Question: What is the name of the tenant mentioned in the document?
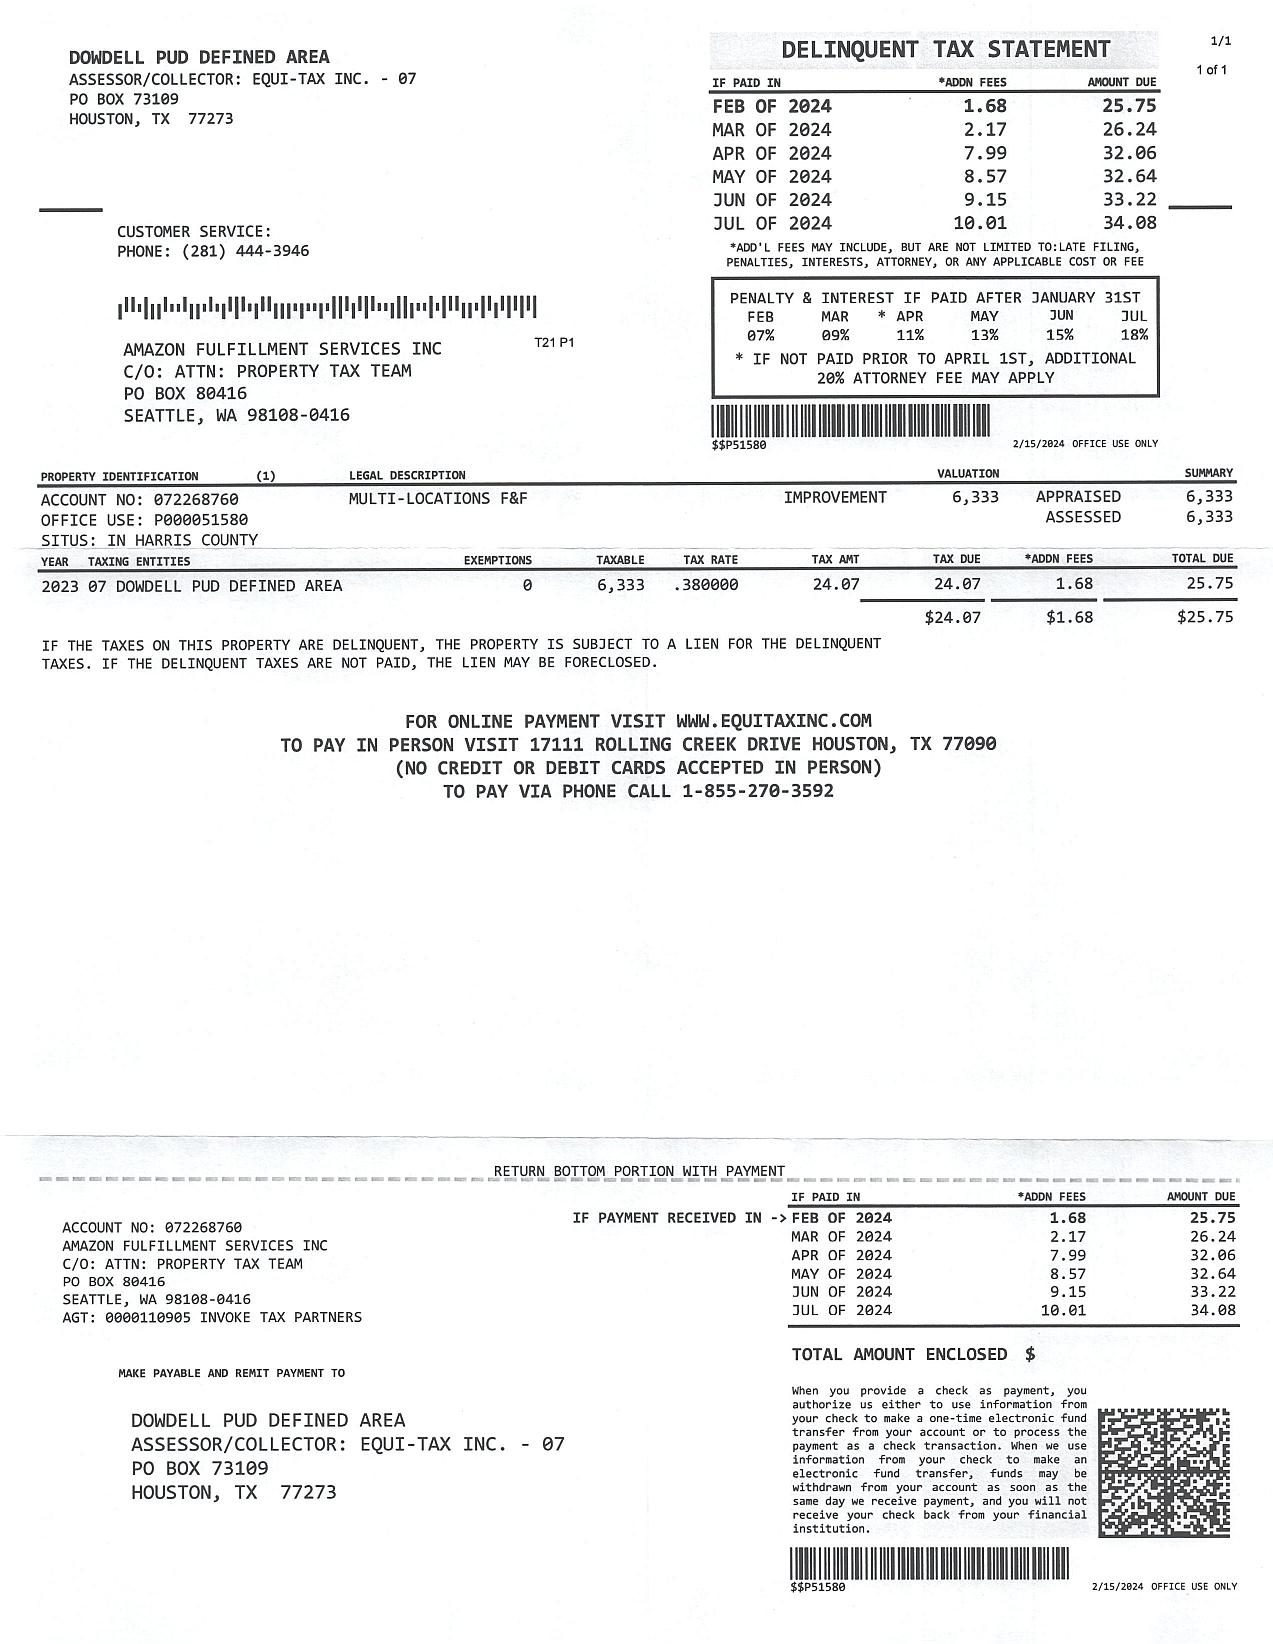
Answer: "AMAZON FULFILLMENT SERVICES INC"